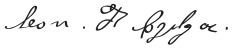
Signature of: leon czolgosz